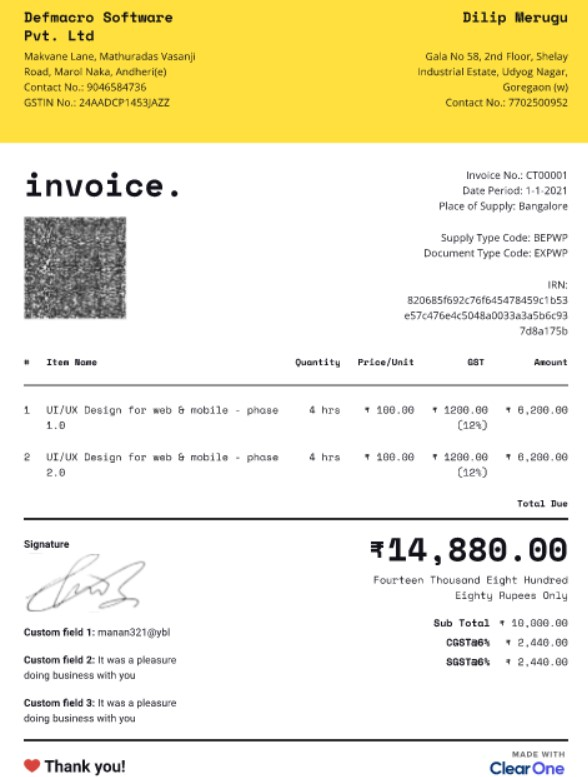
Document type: Invoice